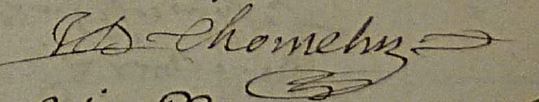
Signature of: jacques thomelin